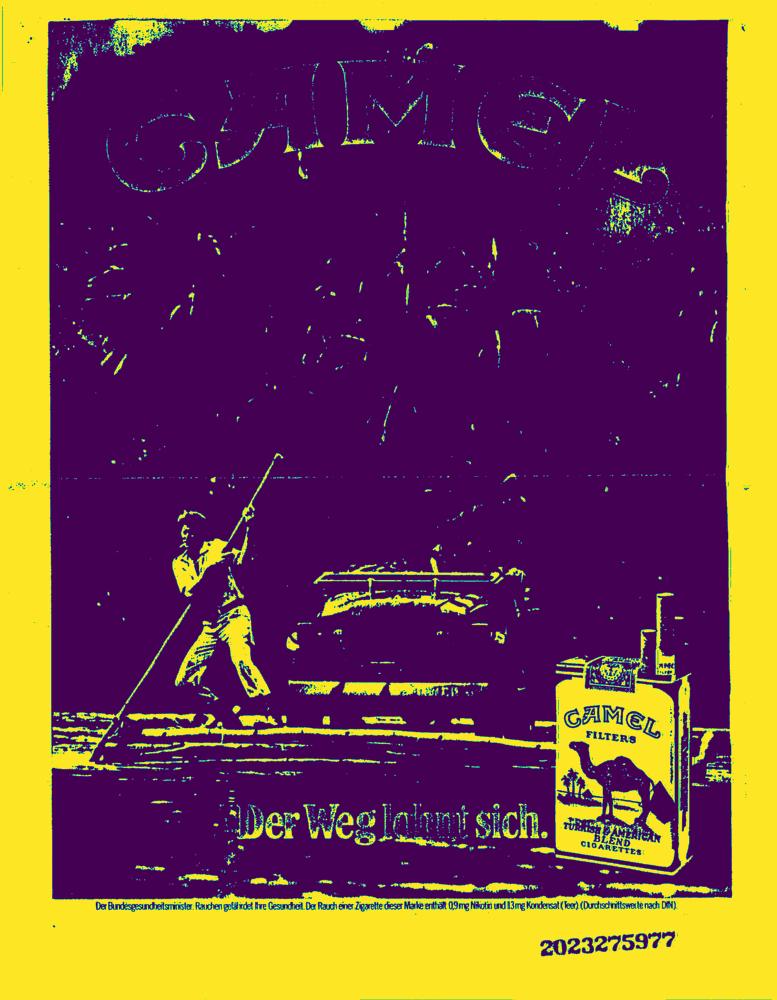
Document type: AD